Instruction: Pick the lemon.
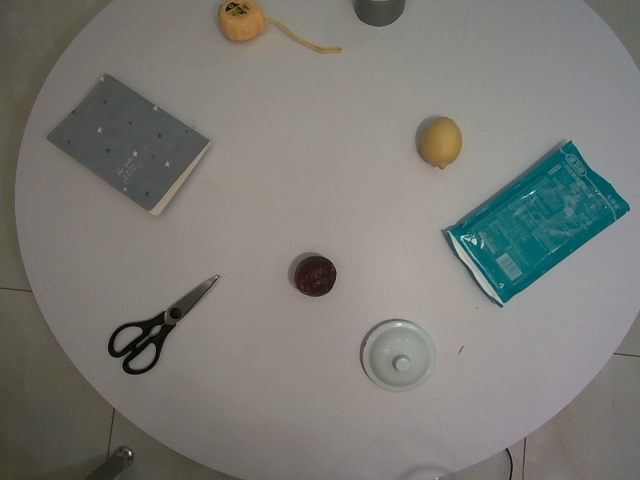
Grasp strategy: vertical